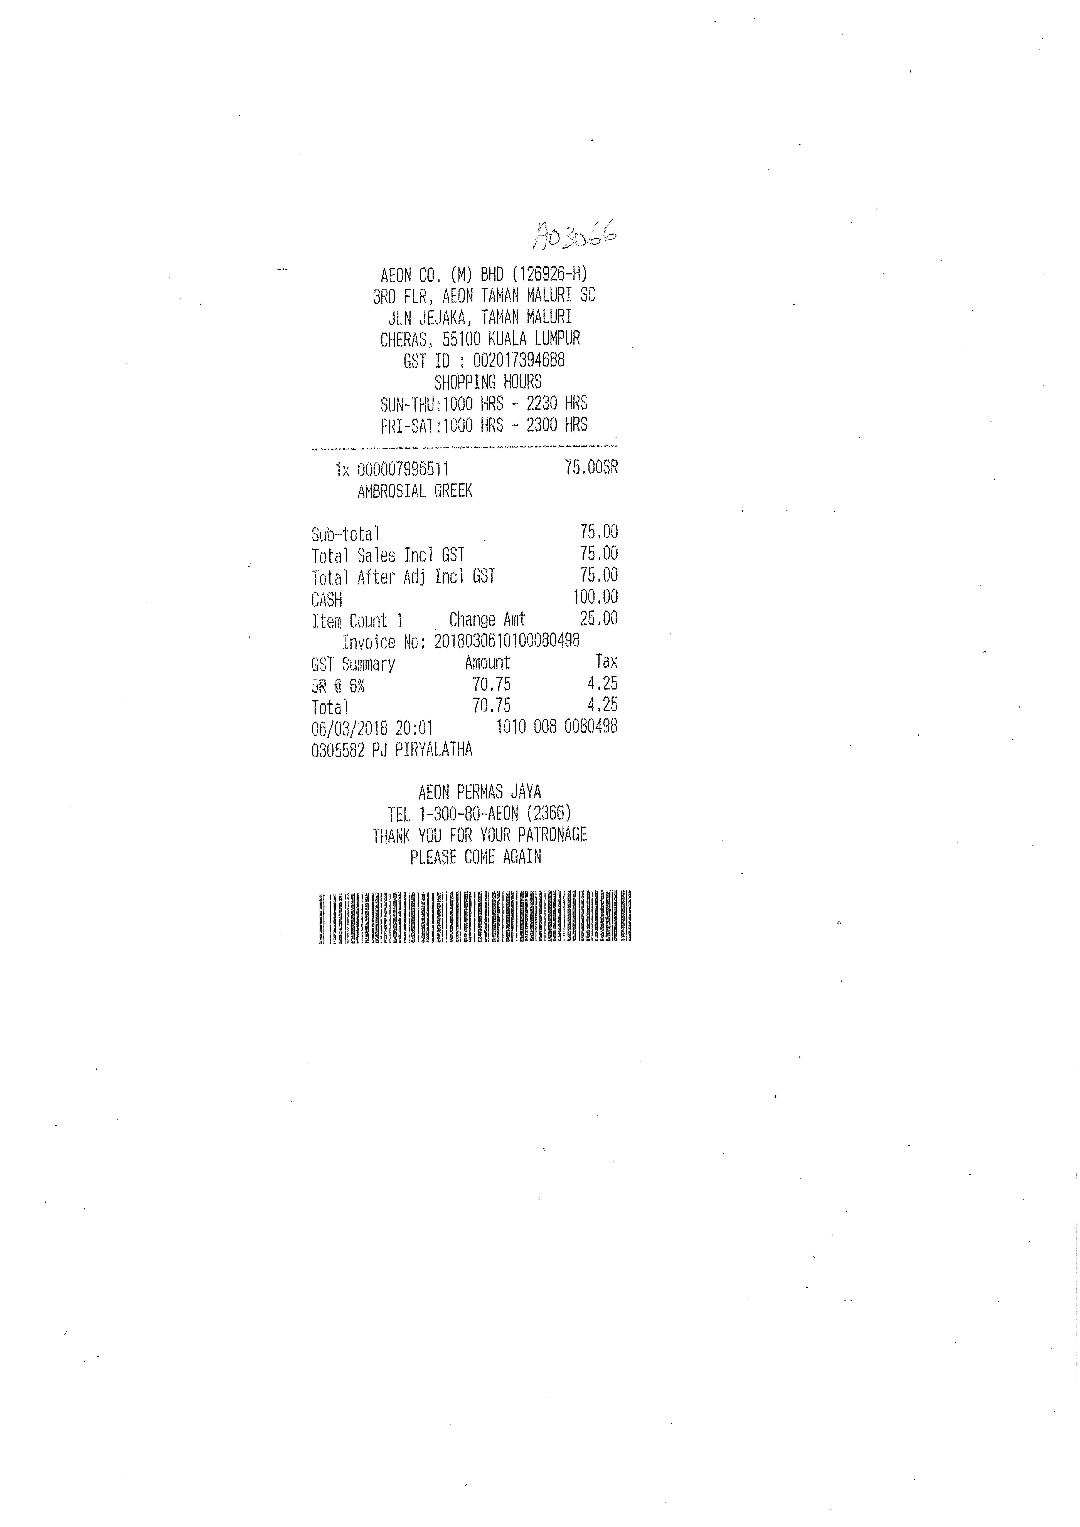
AEON CO. (M) BHD (126926-H)
3RD FLR, AEON TAMAN MALURI SC
JLN JEJAKA, TAMAN MALURI
CHERAS, 55100 KUALA LUMPUR
GST ID : 002017394688
SHOPPING HOURS
SUN-THU: 1000 HRS - 2230 HRS
FRI-SAT : 1000 HRS - 2300 HRS
1X 000007996511
75.00SR
AMBROSIAL GREEK
SUB-TOTAL
75.00
TOTAL SALES INCL GST
75.00
TOTAL AFTER ADJ INCL GST
75.00
CASH
100.00
ITEM COUNT 1
CHANGE AMT
25.00
INVOICE NO: 2018030610100080498
GST SUMMARY
AMOUNT
TAX
SR @ 6%
70.75
4.25
TOTAL
70.75
4.25
06/03/2018 20:01
1010 008 00B0498
0305582 PJ PIRYALATHA
AEON PERMAS JAYA
TEL 1-300-80-AEON (2366)
THANK YOU FOR YOUR PATRONAGE
PLEASE COME AGAIN